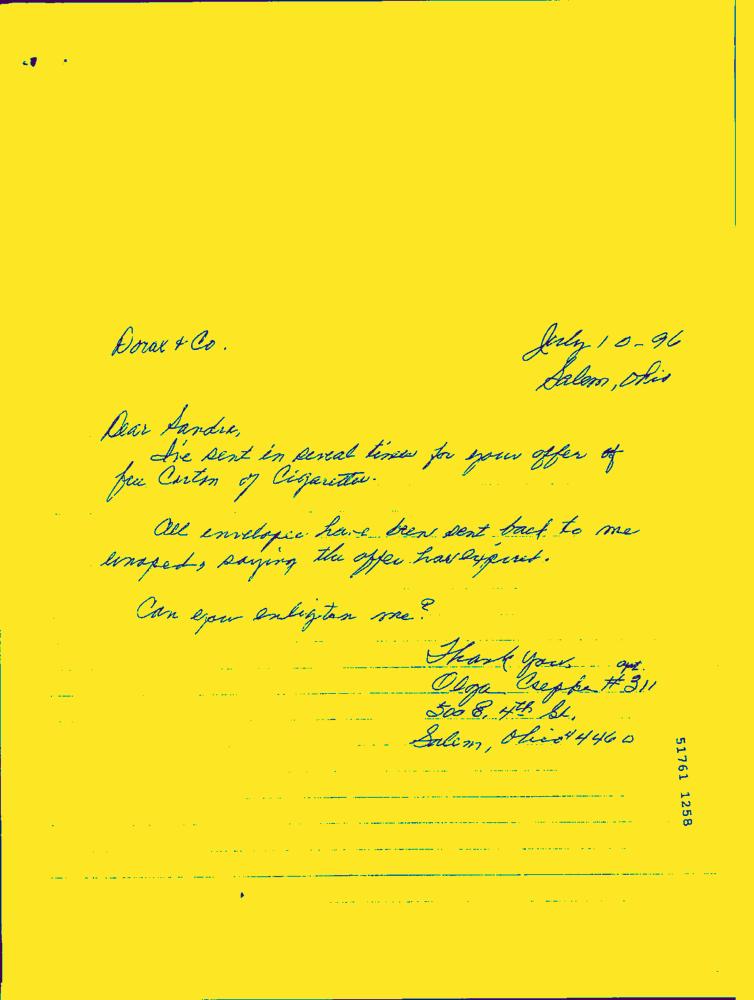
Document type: Hand-Written